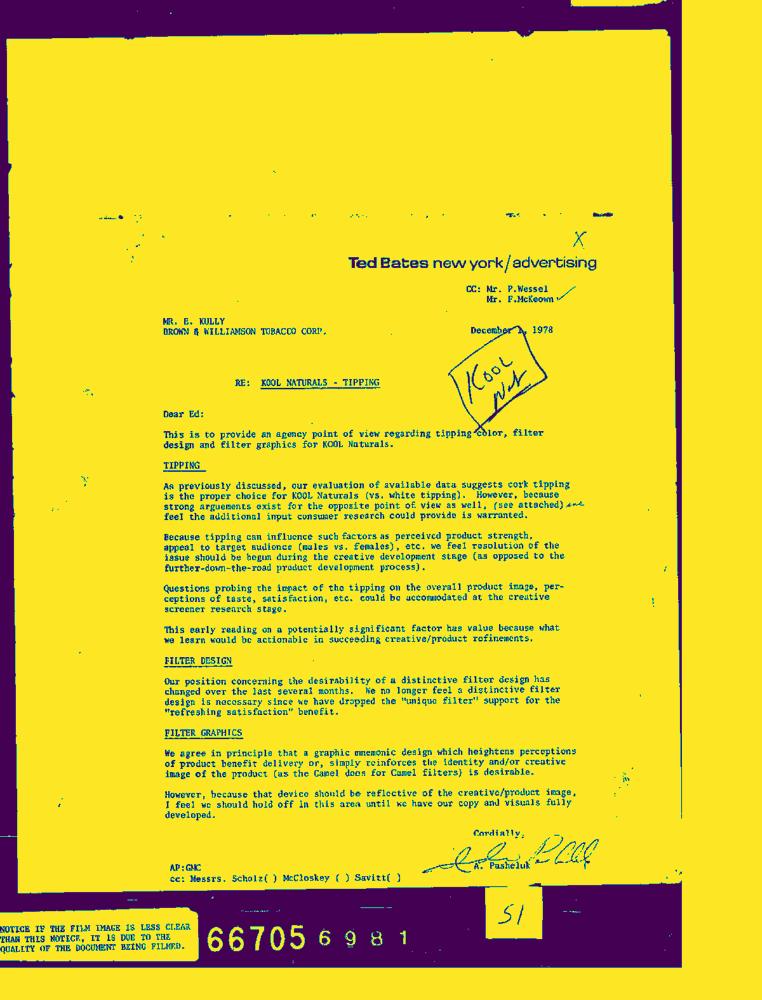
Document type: Letter-Doc